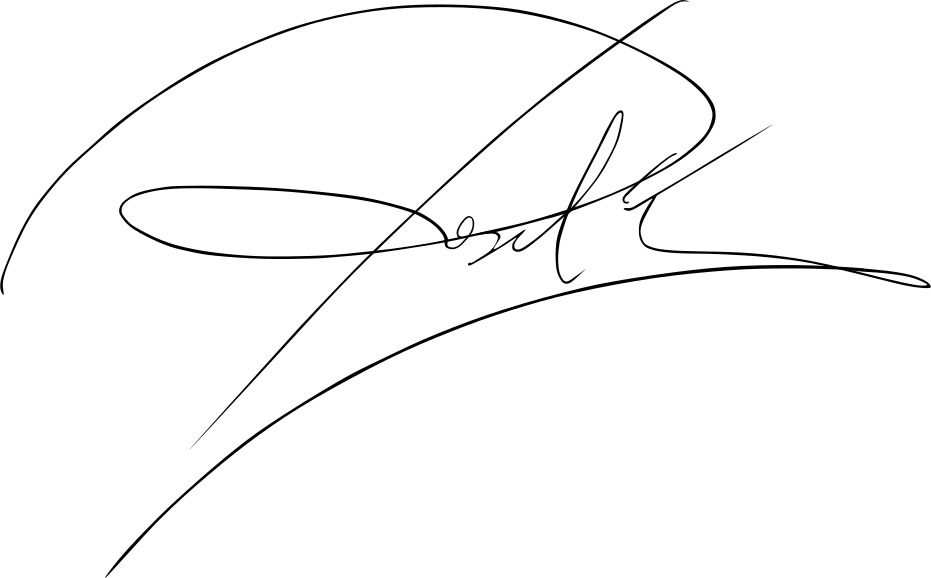
Signature of: rosalía